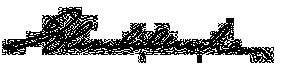
Signature of: john albion andrew